Question: What might the diagnosis be?
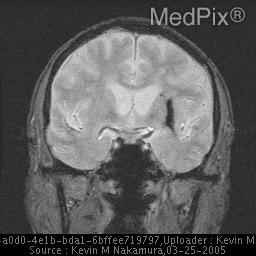
Answer: The possible diagnosis includes Hypertensive hemorrhage of the putamen
Bleeding mass lesion
Bleeding vascular malformation.